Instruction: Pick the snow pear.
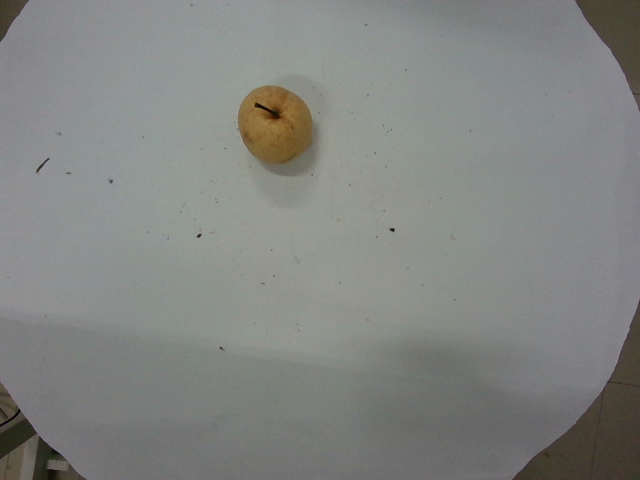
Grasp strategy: vertical